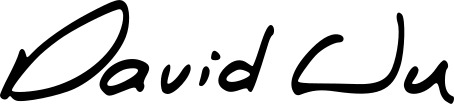
Signature of: david wu